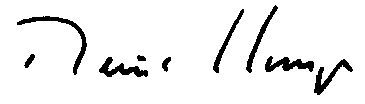
Signature of: reiner kunze